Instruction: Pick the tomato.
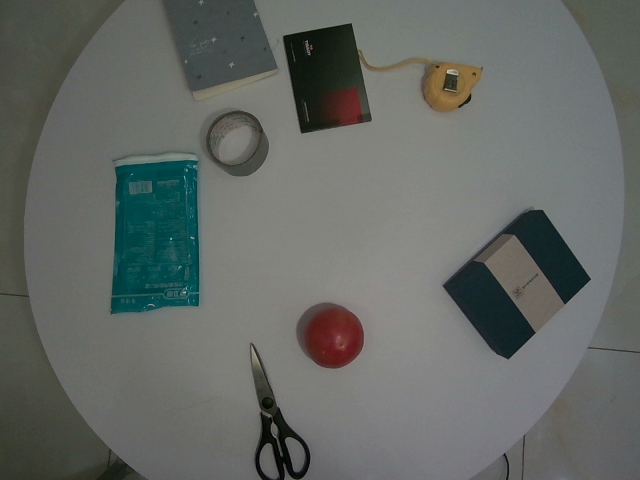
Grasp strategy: vertical